Question: By what date must an appeal be filed according to the document?
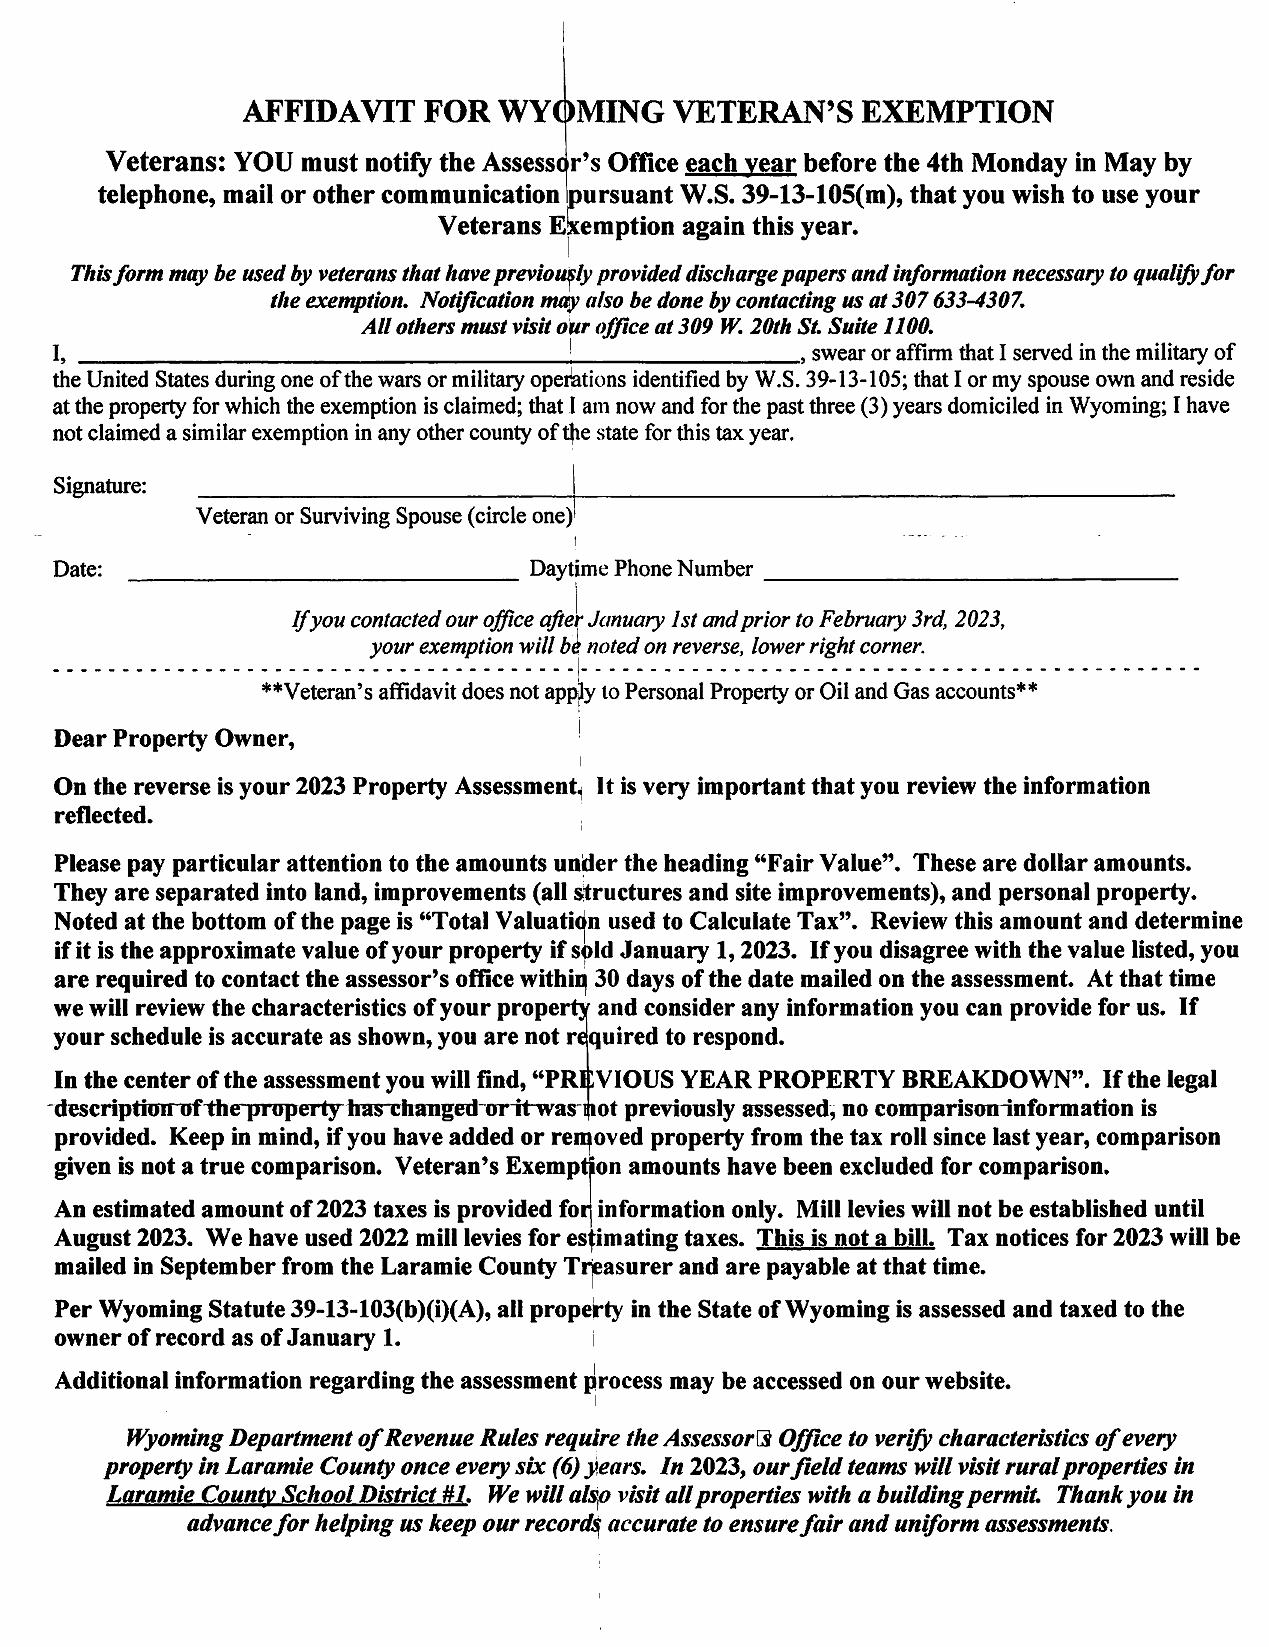
Answer: "30 days from the date mailed"